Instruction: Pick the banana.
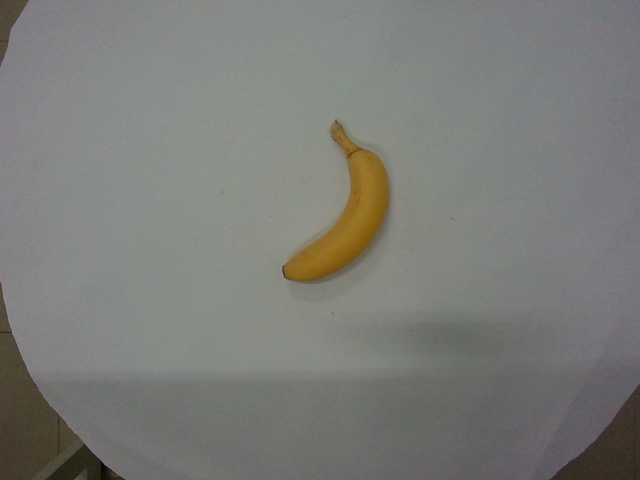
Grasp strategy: vertical